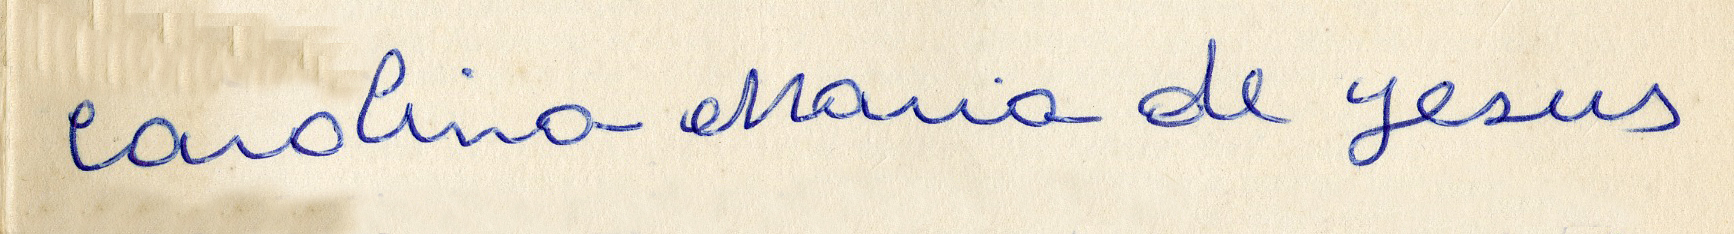
Signature of: carolina maria de jesus